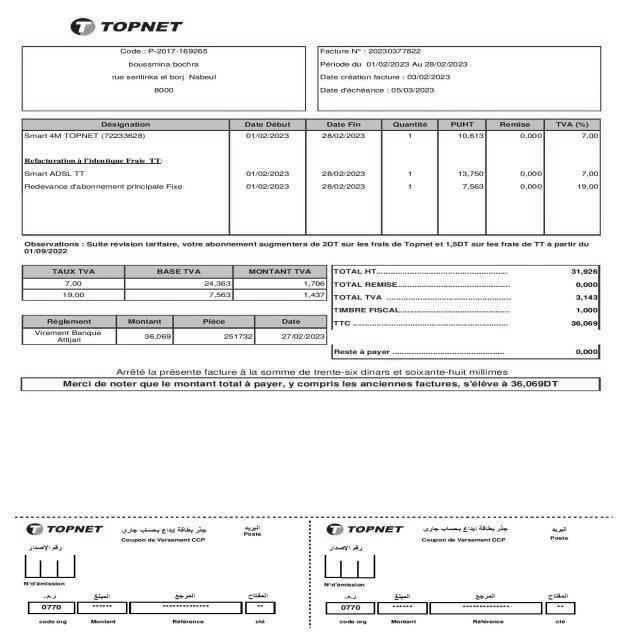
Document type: Invoice